Question: What is the main concern?
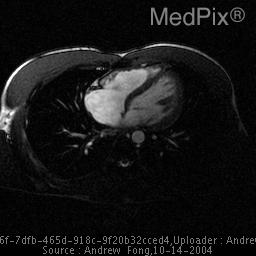
Answer: The findings suggest Radiographic findings:
Selected axial ECG gated white blood MR imgaes of the heart demonstrate a mild to moderately enlarged right atrium with a suggestion of a jet of low signal across the inter atrial septum. A defect is identified at the inferior aspect of the inter atrial septum. No significant shunt vascularity is appreciated.  The remaining heart is normal.. Radiographic findings:
Selected axial ECG gated white blood MR imgaes of the heart demonstrate a mild to moderately enlarged right atrium with a suggestion of a jet of low signal across the inter atrial septum. A defect is identified at the inferior aspect of the inter atrial septum. No significant shunt vascularity is appreciated.  The remaining heart is normal.. The patient might have a history of 25 year old asymptomtic womam presents for a cardiac MRI after a murmur was detected by her cardiologist..